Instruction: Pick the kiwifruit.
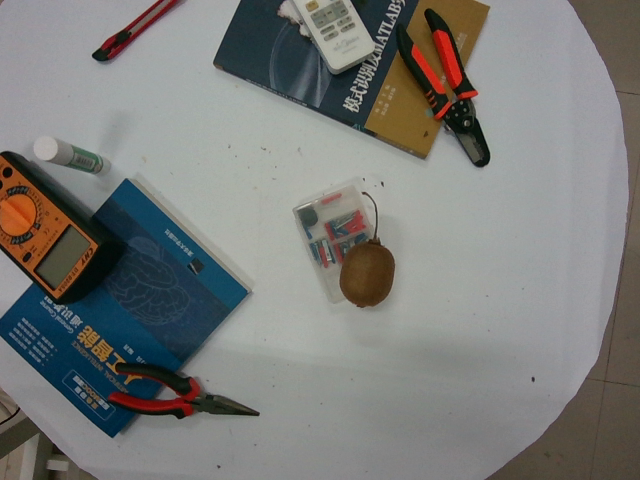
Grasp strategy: vertical